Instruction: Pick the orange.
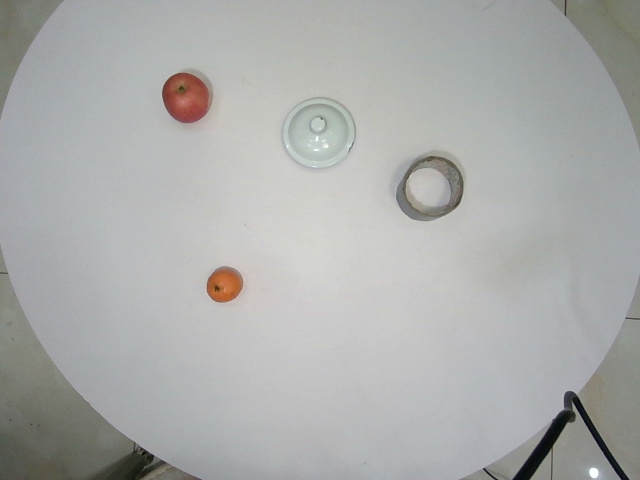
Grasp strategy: vertical